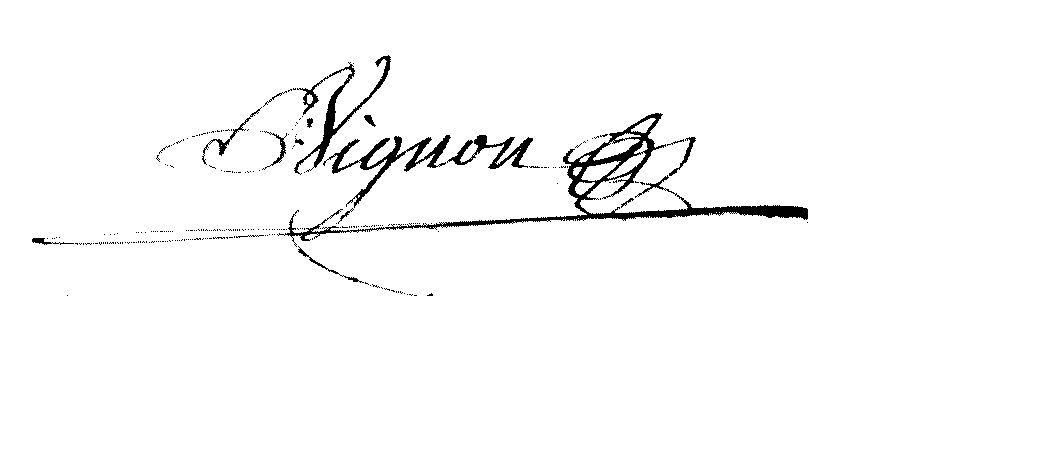
Signature of: pierre vignon